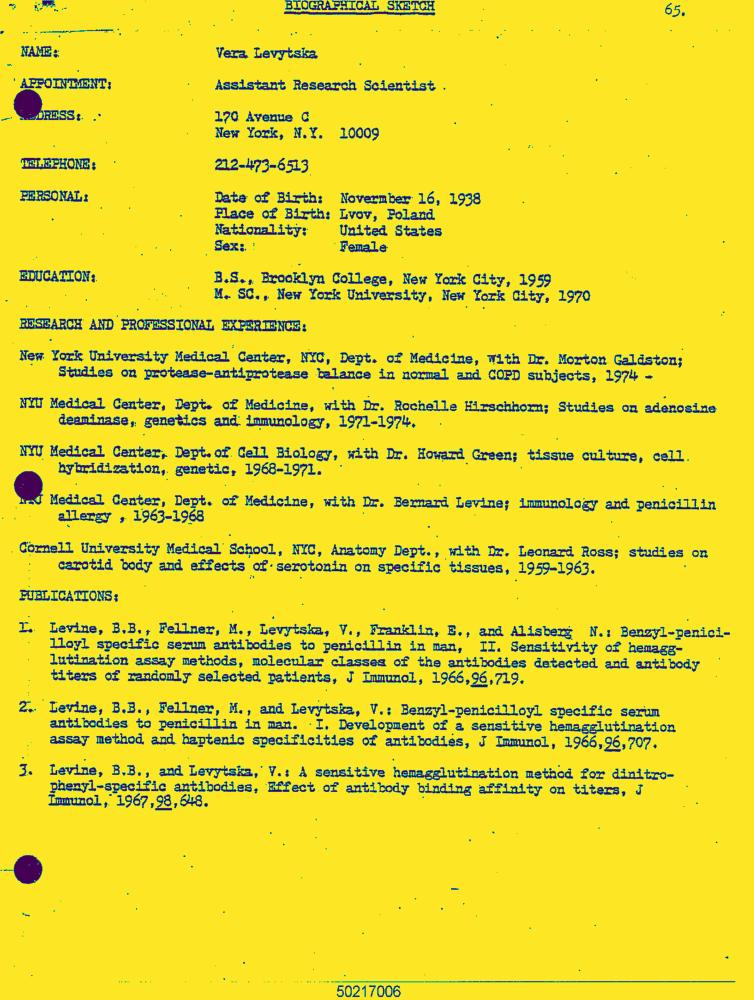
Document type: Resume-Doc